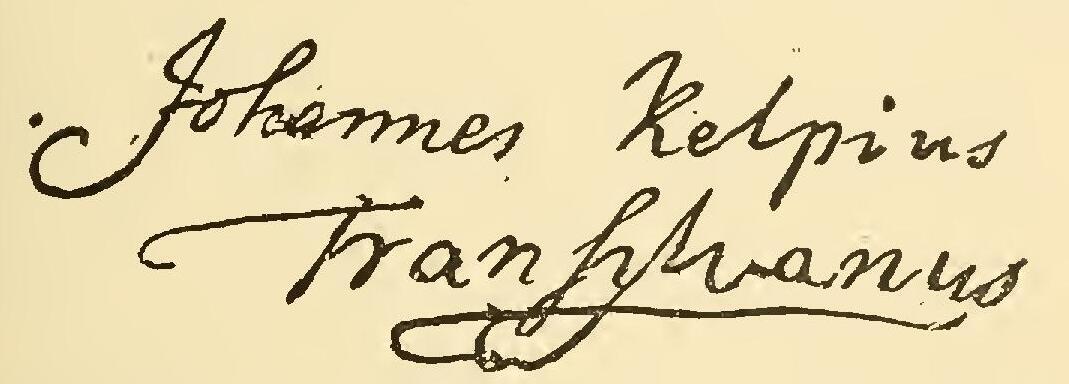
Signature of: johannes kelpius